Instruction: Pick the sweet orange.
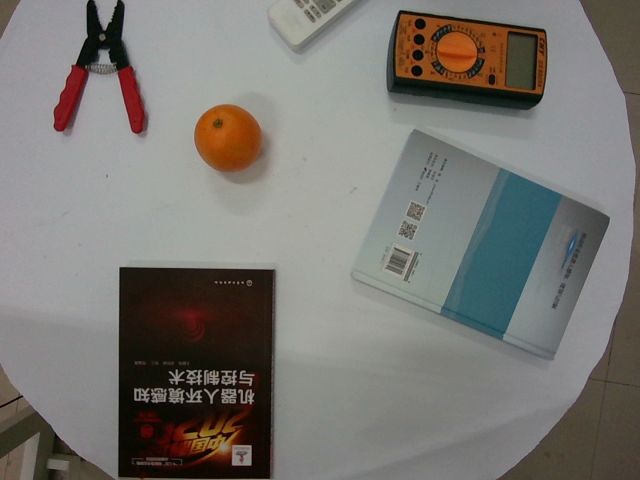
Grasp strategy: vertical